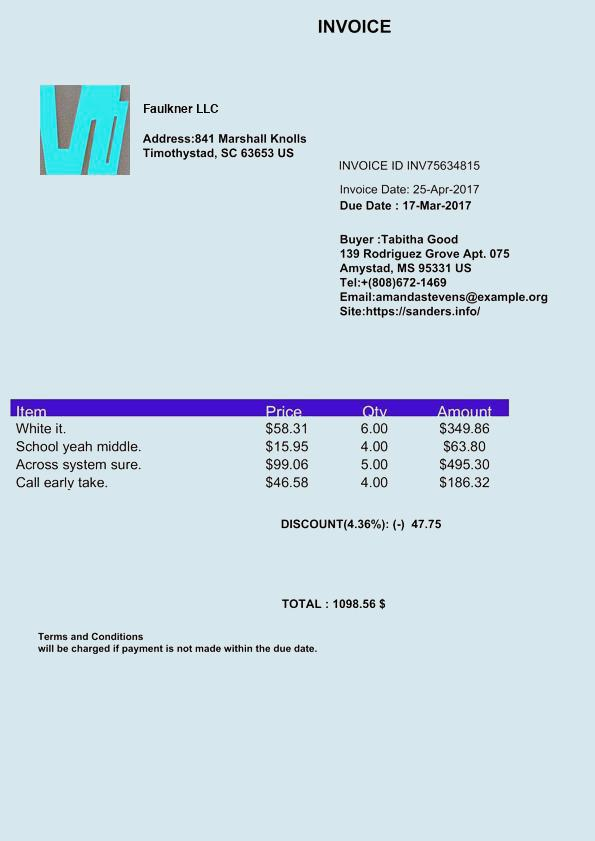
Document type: Invoice